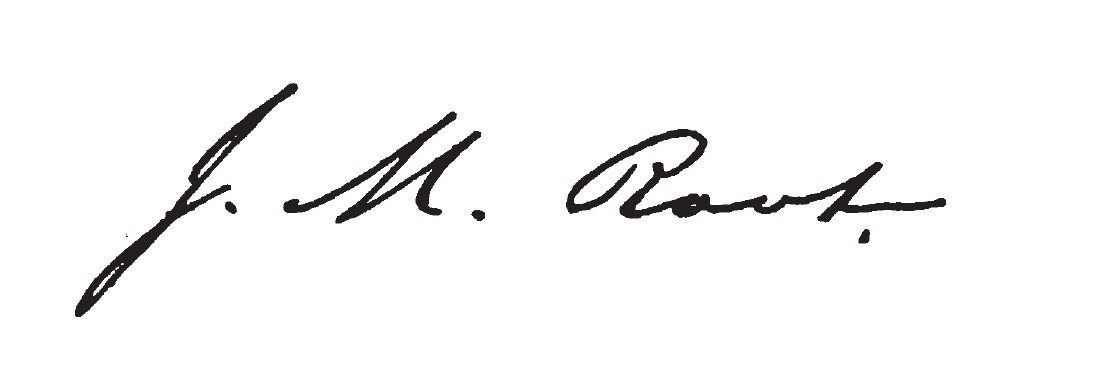
Signature of: joseph m root